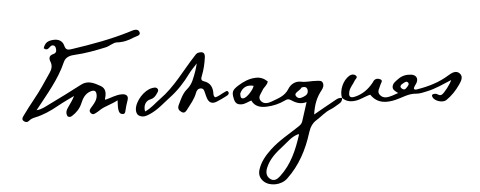
Signature of: louis touchagues